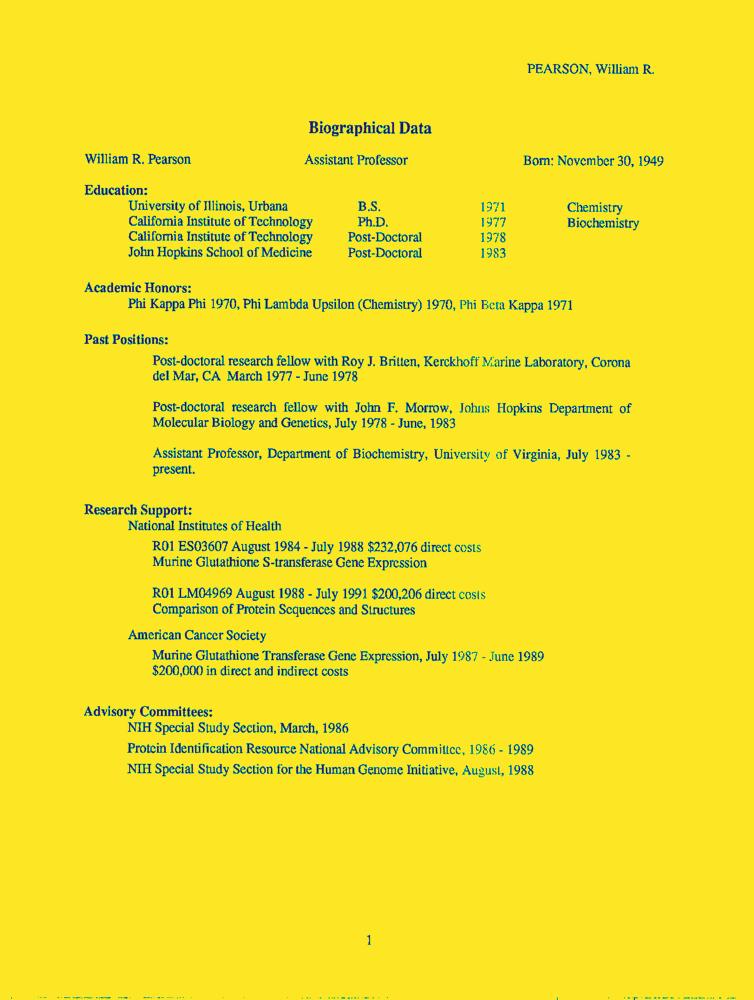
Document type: Resume-Doc